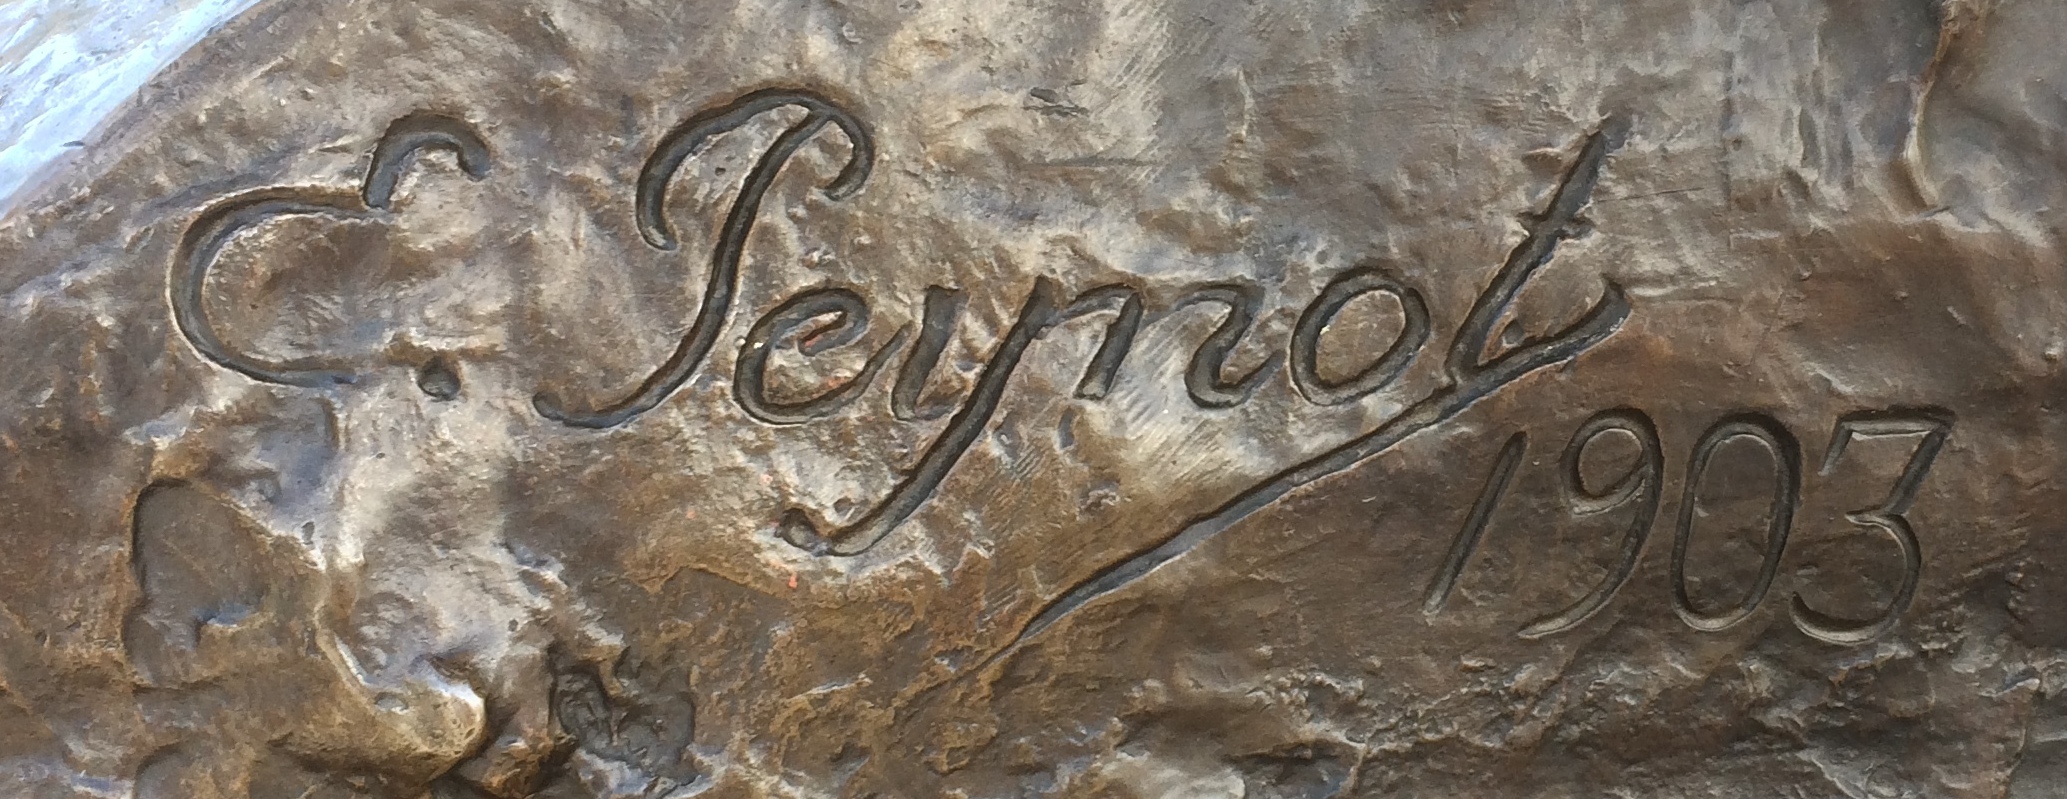
Signature of: émile peynot